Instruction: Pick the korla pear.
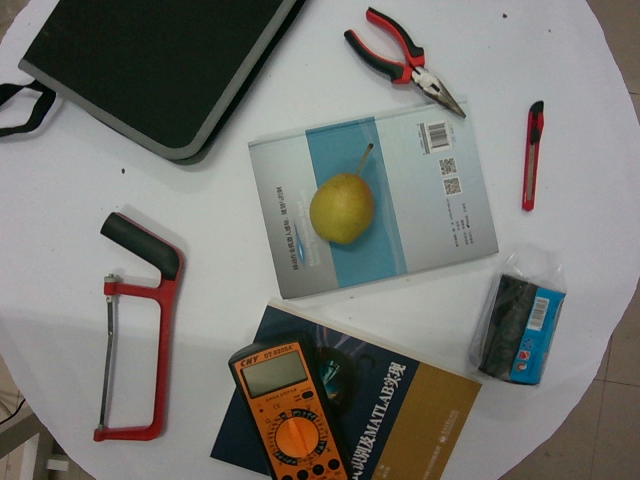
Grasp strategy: vertical